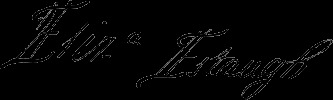
Signature of: elizabeth haddon